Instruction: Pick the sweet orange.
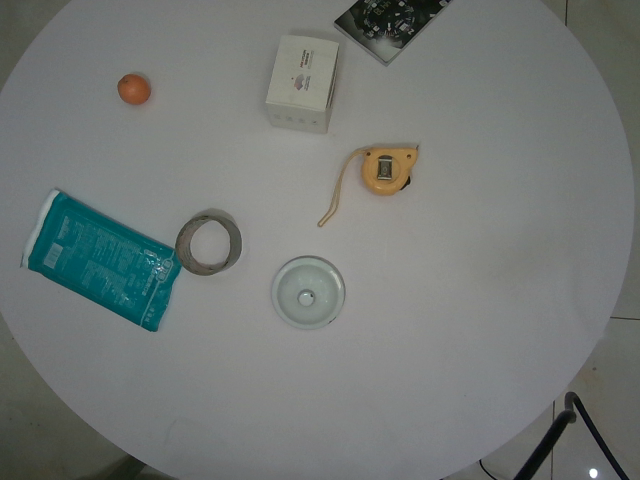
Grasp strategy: vertical